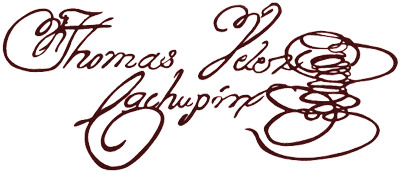
Signature of: tomás vélez cachupín